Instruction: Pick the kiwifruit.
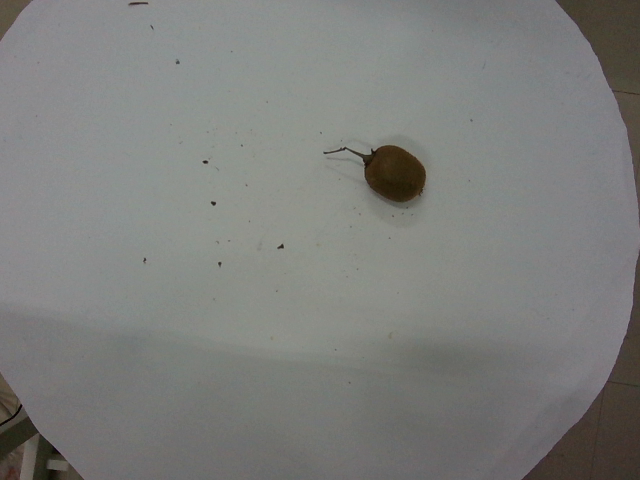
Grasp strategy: vertical